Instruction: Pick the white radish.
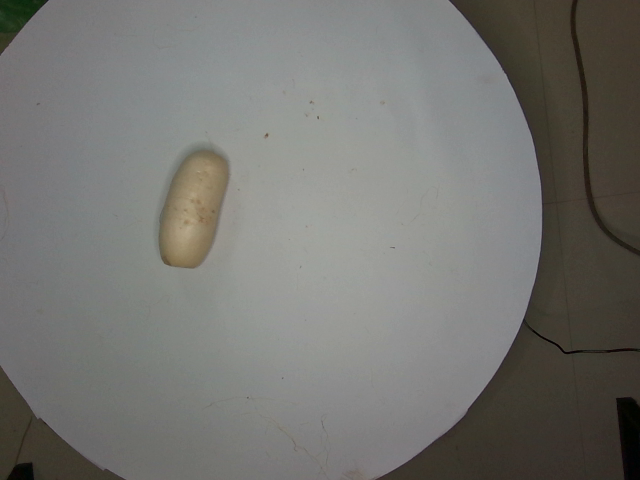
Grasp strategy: vertical